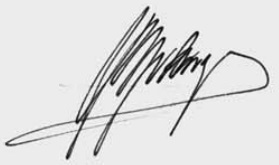
Signature of: jorge anaya